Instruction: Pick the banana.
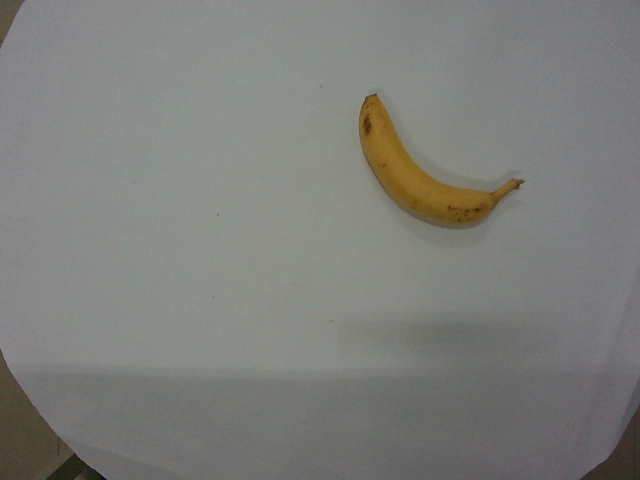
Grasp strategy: vertical